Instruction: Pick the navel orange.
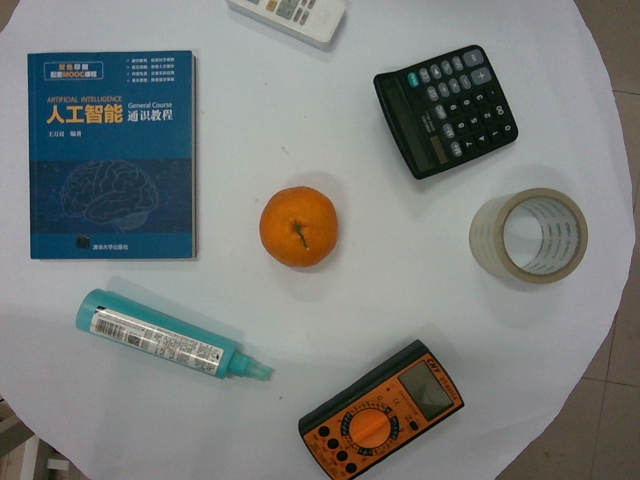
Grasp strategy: vertical